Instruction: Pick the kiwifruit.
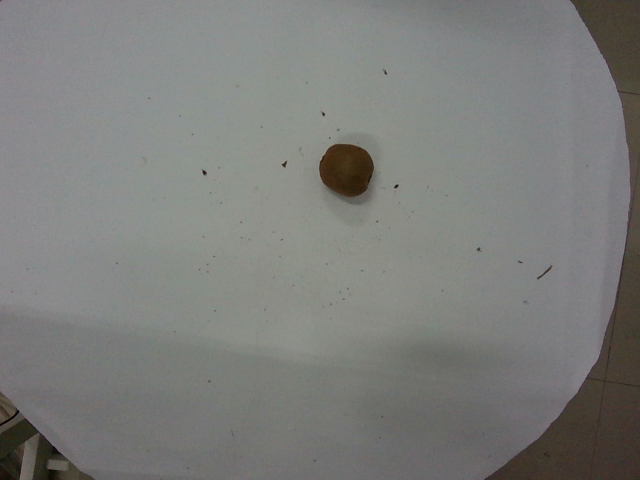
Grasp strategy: vertical